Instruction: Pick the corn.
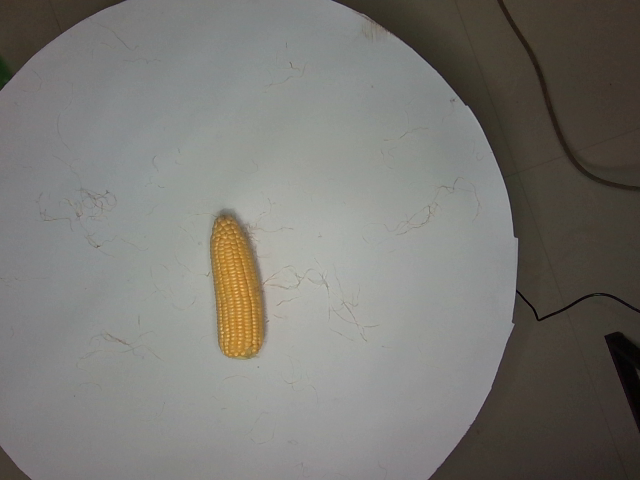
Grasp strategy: vertical